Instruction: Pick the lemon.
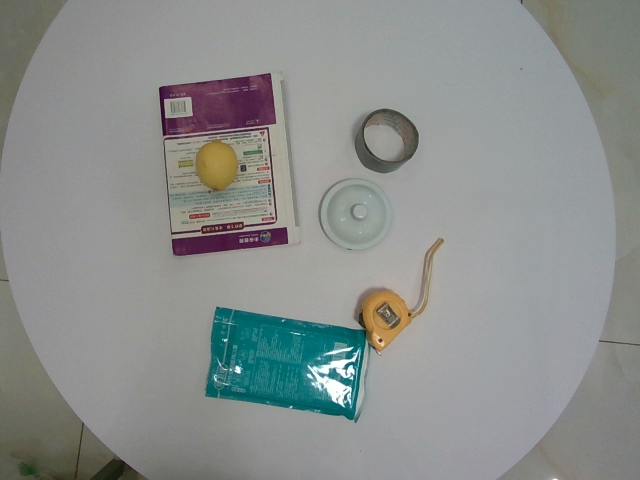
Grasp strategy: vertical